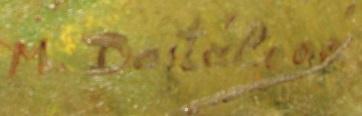
Signature of: marie dostalová